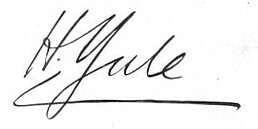
Signature of: henry yule